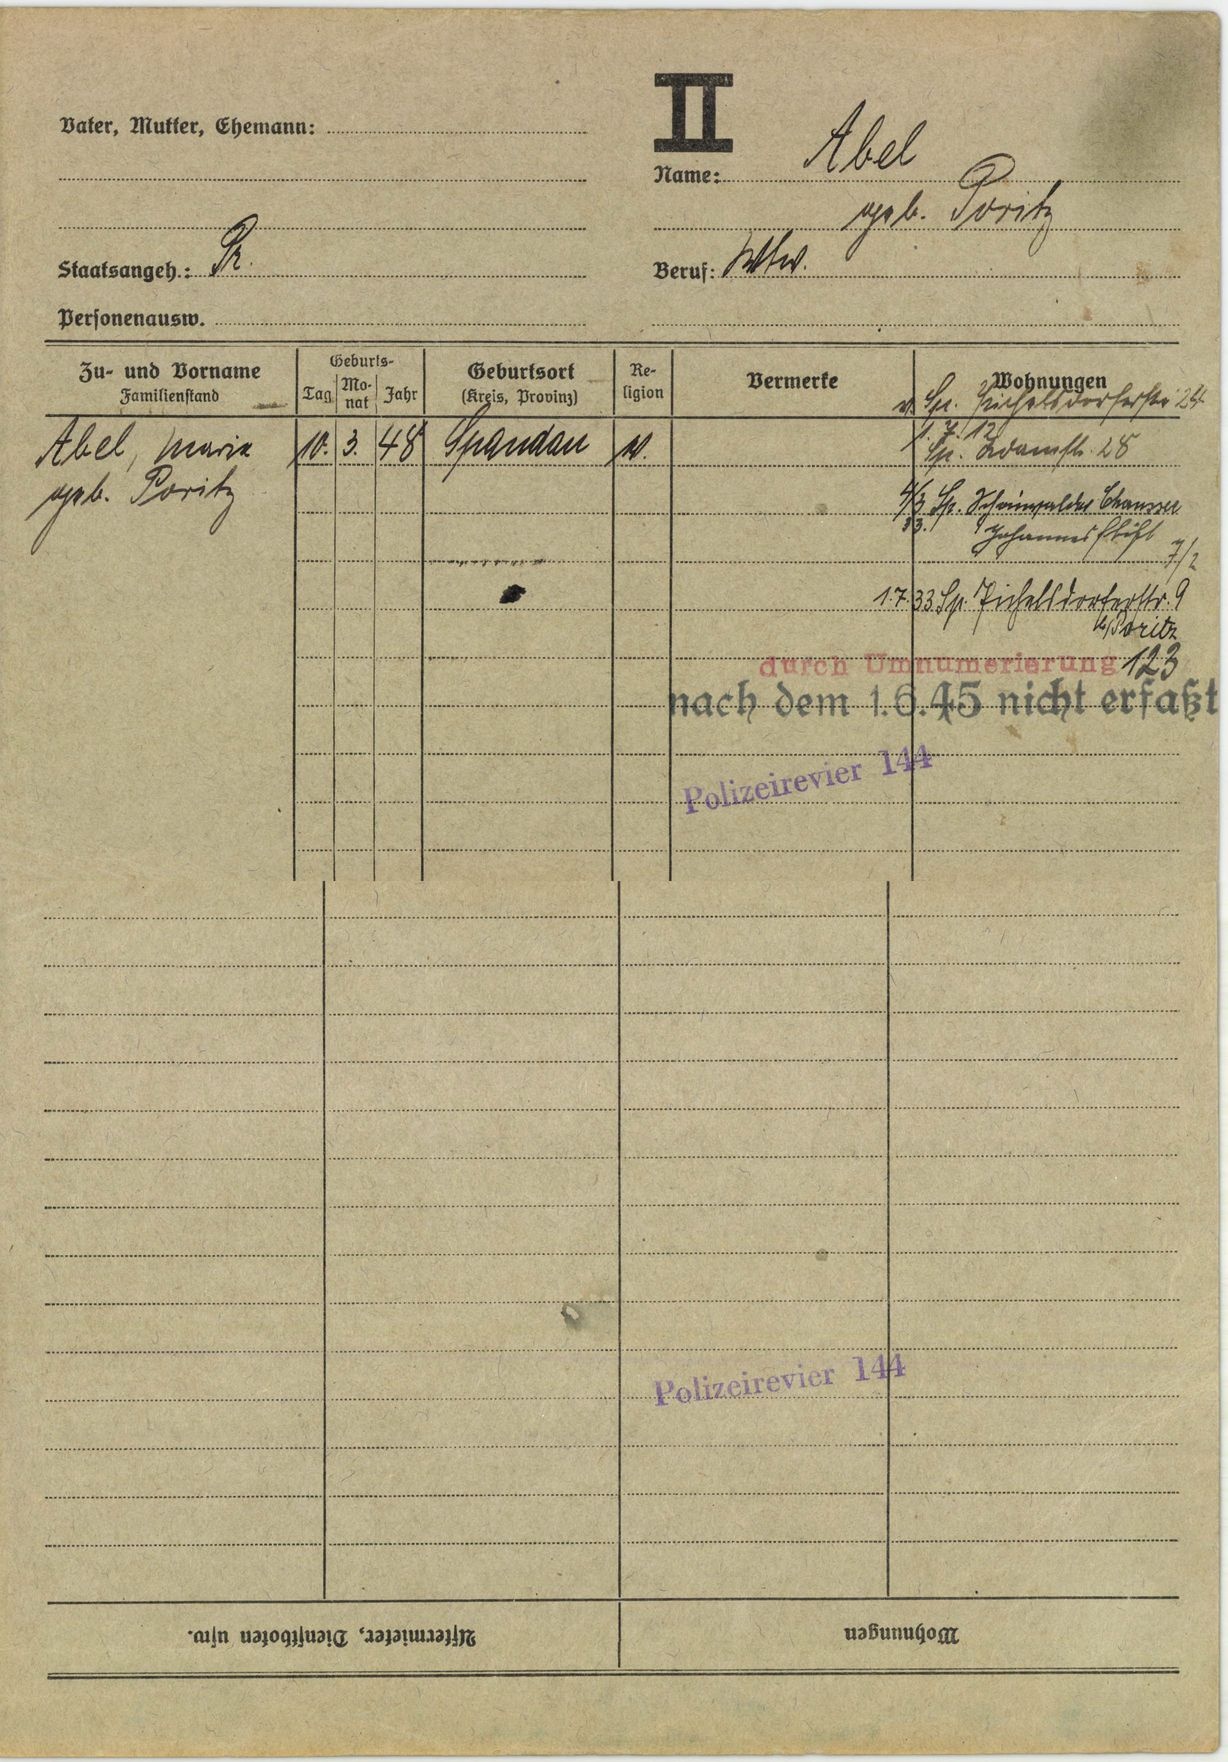
Abel geb. Poritz